Question: How is the history relevant to the case?
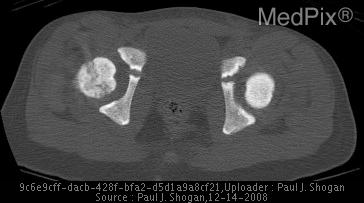
Answer: The patient's history of Four year-old female presenting with right hip pain and inability to bear weight. is key in understanding the case.